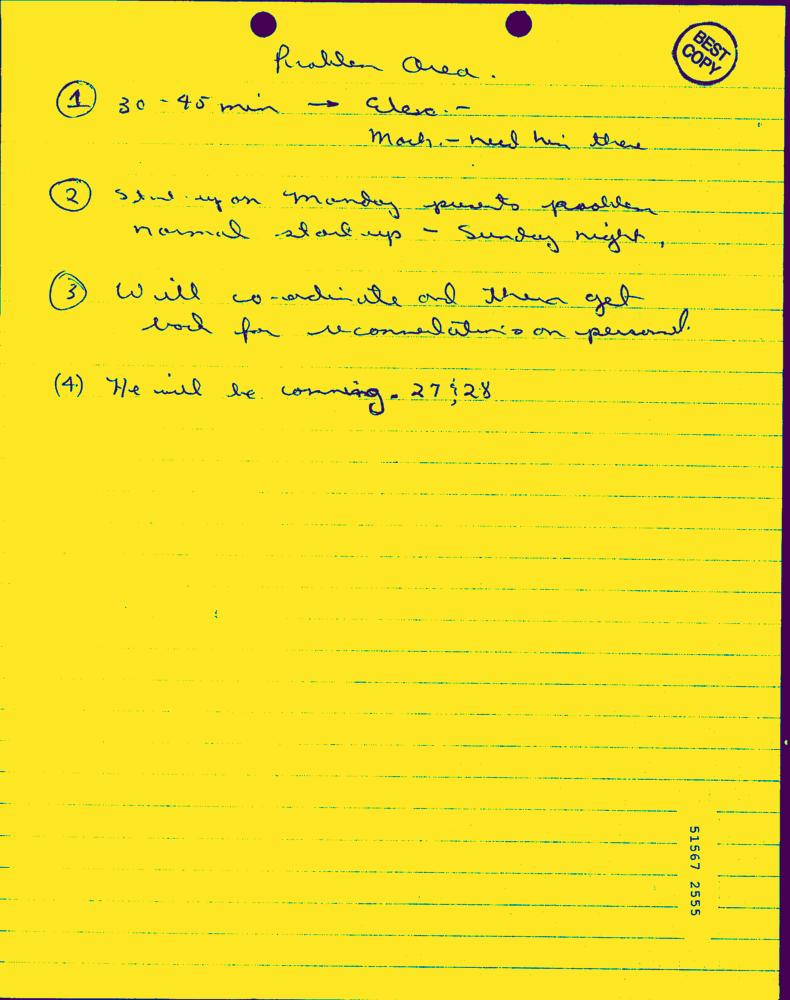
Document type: Hand-Written